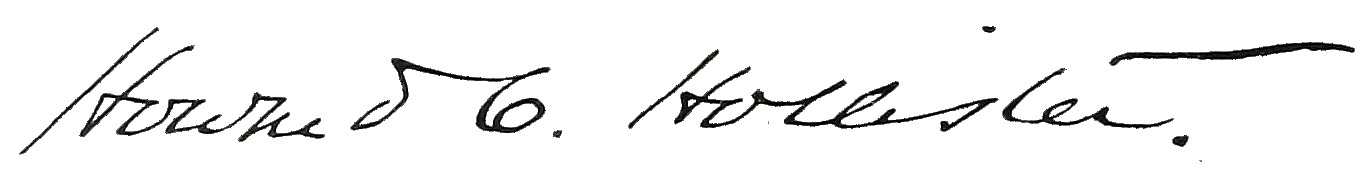
Signature of: howard clark hollister